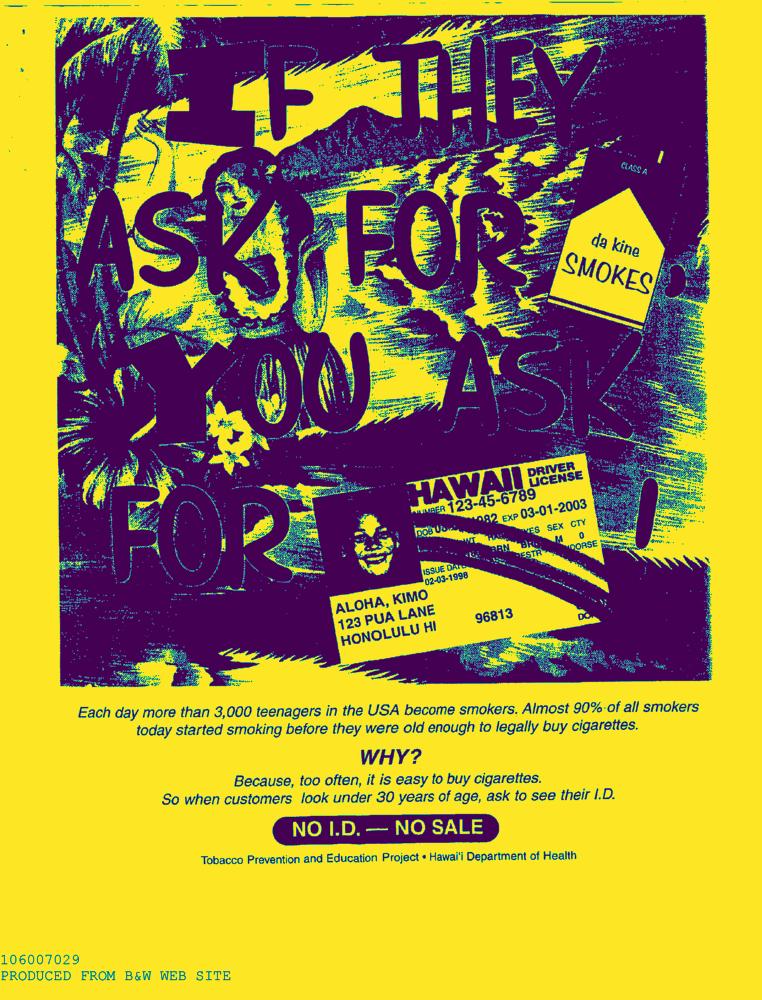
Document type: AD